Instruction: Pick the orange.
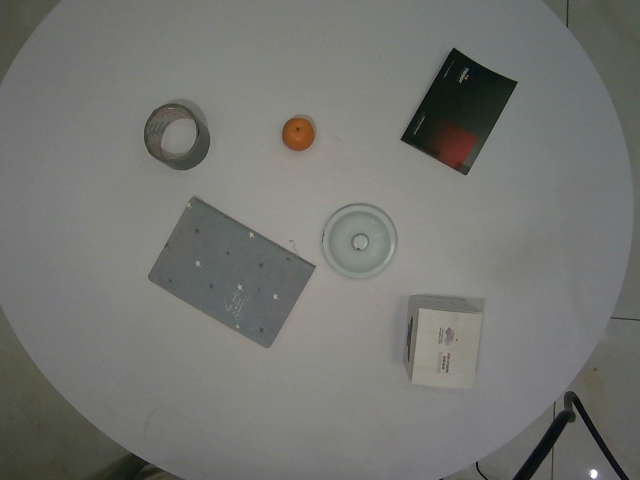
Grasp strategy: vertical